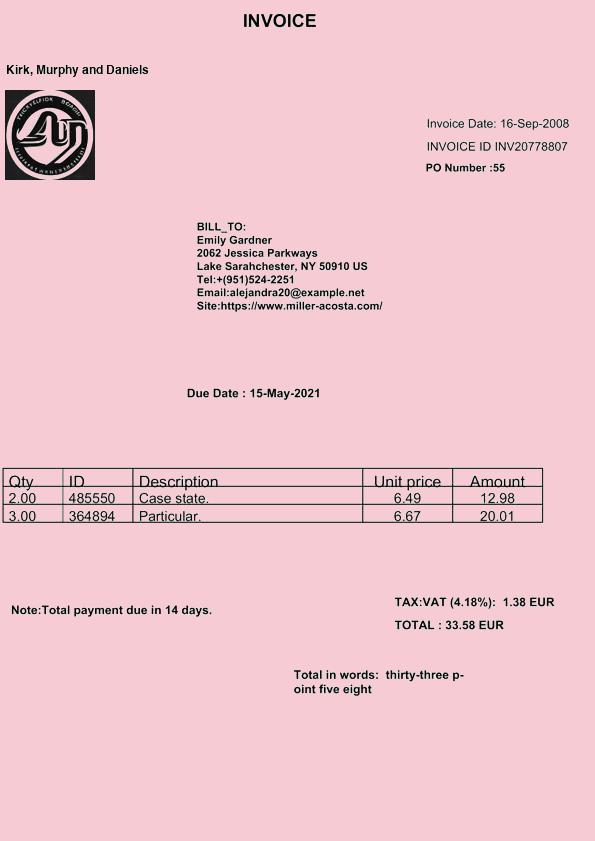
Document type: Invoice